Patient: Male, age 57
A 57-year-old male arrived at the emergency room due to cardiac arrest. He had a history of diabetes and pneumonia six and two years prior, respectively, and underwent embolization treatment for hemoptysis five days prior and was discharged one day earlier. He was diagnosed with pulmonary and endobronchial tuberculosis and was prescribed medications for tuberculosis.
About one hour before arriving at the emergency room, about 700 mL of hemoptysis occurred. For the first angiography performed five days prior, the right interocostobronchial artery to the left lower lung, aberrant bronchial arteries from the left internal mammary artery supplying the left upper lung, and several left posterior intercostal arteries supplying the left lower lung were successfully embolized with PVA particles.
Computed tomography (CT) showed no enlarged bronchial arteries, and angiography of the descending thoracic aorta and left subclavian artery showed no systemic hypervascularization in either lung. Both coronary angiographies showed a CBF (sinoatrial nodal artery) from the right coronary artery coursing along the left main bronchus (Fig. 2). However, cannulation and embolization of CBF failed due to spastic changes of CBF and tachycardia. Bleeding through the endotracheal tube and hypoxemia persisted despite intensive care resulting in death two days after embolization.
Keywords: bronchial artery, coronary artery, embolization, hemoptysis, pulmonary tuberculosis
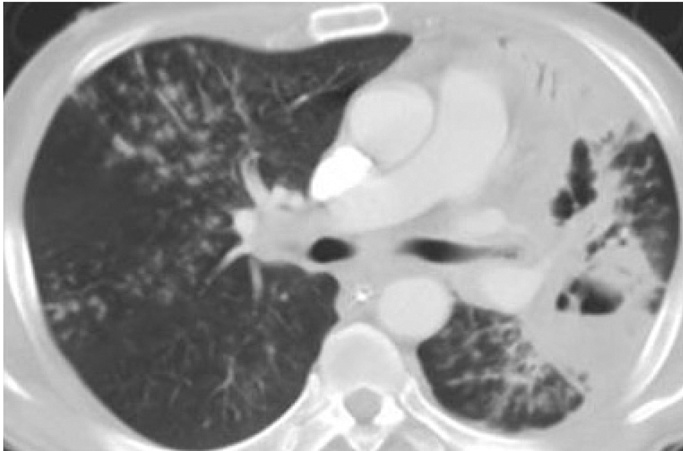
Image caption: Chest CT and angiography of right coronary artery in 57-year-old male, case 2. second. embolization treatments. Right lung lesions were improving but left lung lesions changed into cavitary lesions.